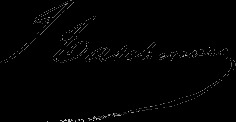
Signature of: jules antoine taschereau